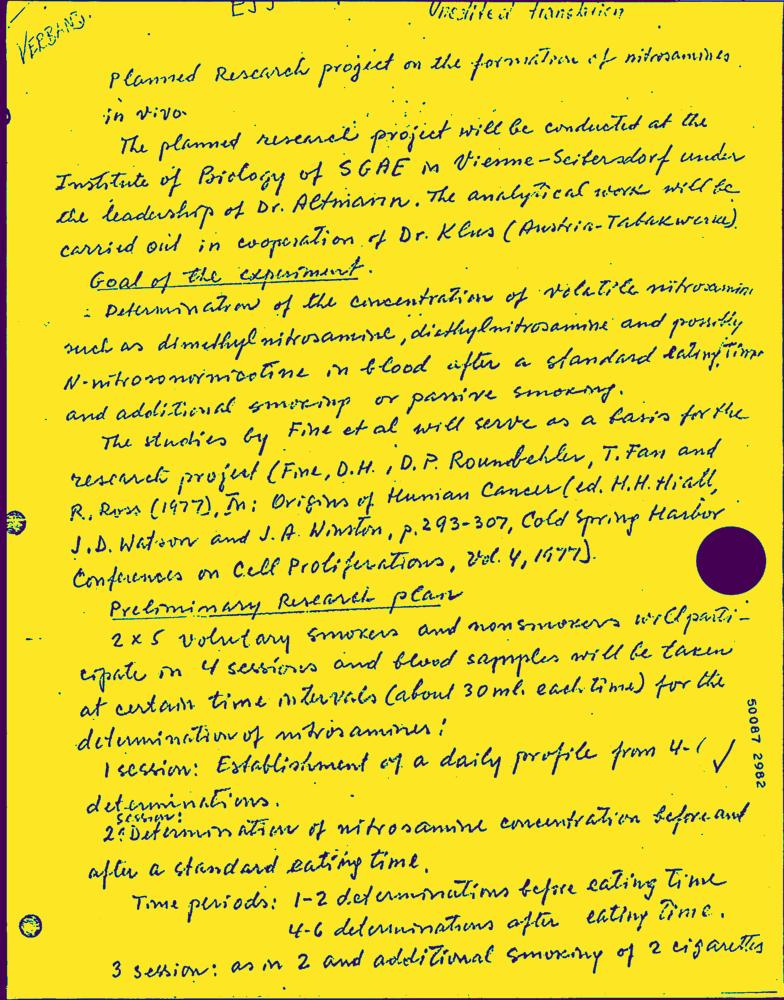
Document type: Hand-Written